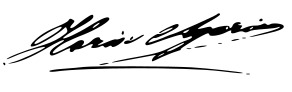
Signature of: horia agarici